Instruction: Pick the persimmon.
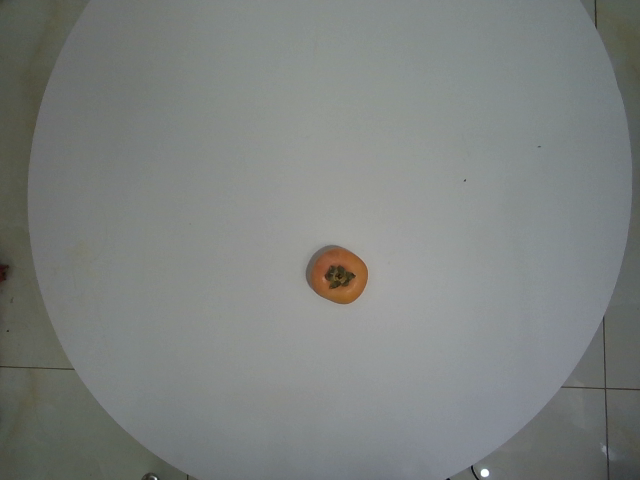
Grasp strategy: vertical